Question: What is the main concern?
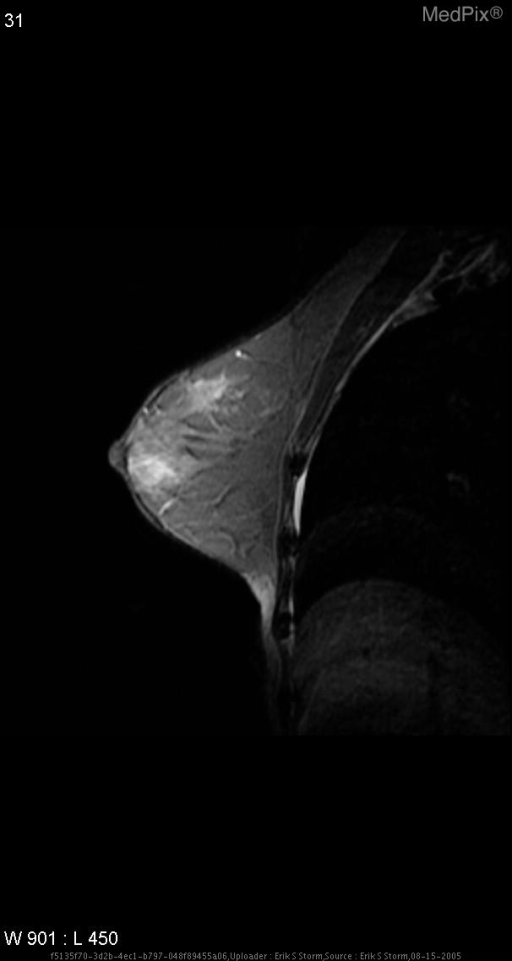
Answer: The findings suggest Initial screening two view mammogram was negative for suspicious calcifications or mass.  The brest tissue was heterogenously dense.

Patient underwent routine screeing breast MR which demonstrates a small enhancing mass within the mid right breast, 12:00 position.  There is minimal associated T2 hyperintensity, but this involves more the periphery of the lesion, rather than the substance of the lesion itslef.  No other discordant foci of abnormal enhancement were present within either breast.

The patient was recalled for subsequent right breast ultrasound.  This demonstrates an angulated, hypoechoic 5mm mass in at the 12:00 position, zone 1a.

Subsequent ultrasound-guided 14ga core biopsy was performed.. This is a subtracted sagittal image from a dynamic enanced MR sequence.  Note enhancing nodule/mass at 12:00 in the central right breast.  On T2-weighted images, there is some increased signal surrounding the mass, but not sufficient signal within the mass itself to suggest benignity.. The patient might have a history of 32 year-old female, asymptomatic with respect to the breasts.   Patient has a mother and sister with breast cancer before age 45.  She is 10 months postpartum, is no longer lactating, but is trying to get pregnant..